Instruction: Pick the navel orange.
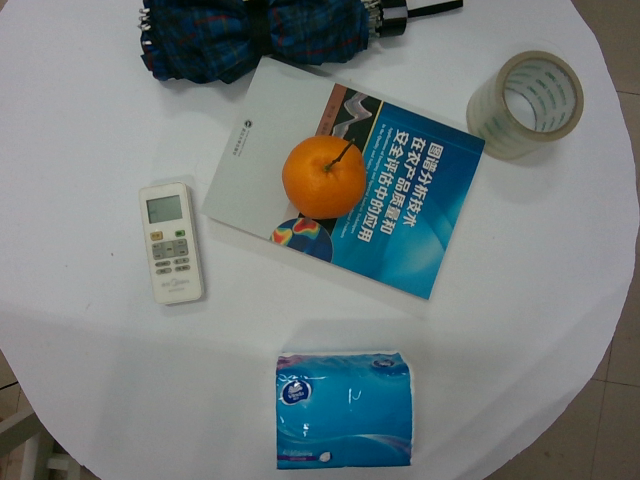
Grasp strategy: vertical